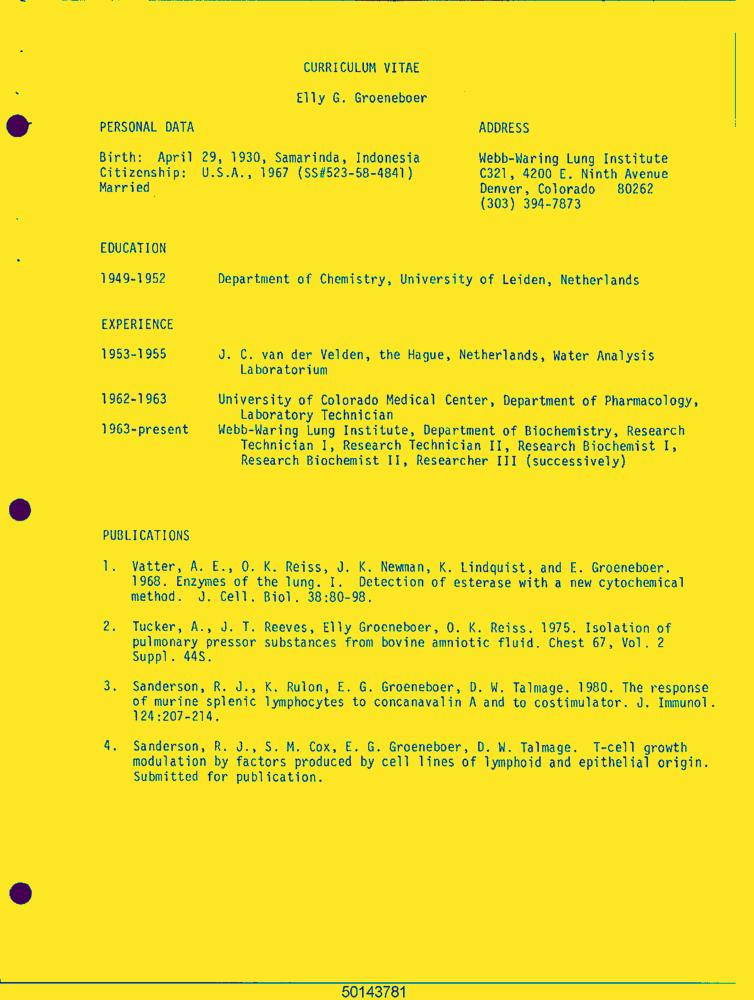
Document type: Resume-Doc